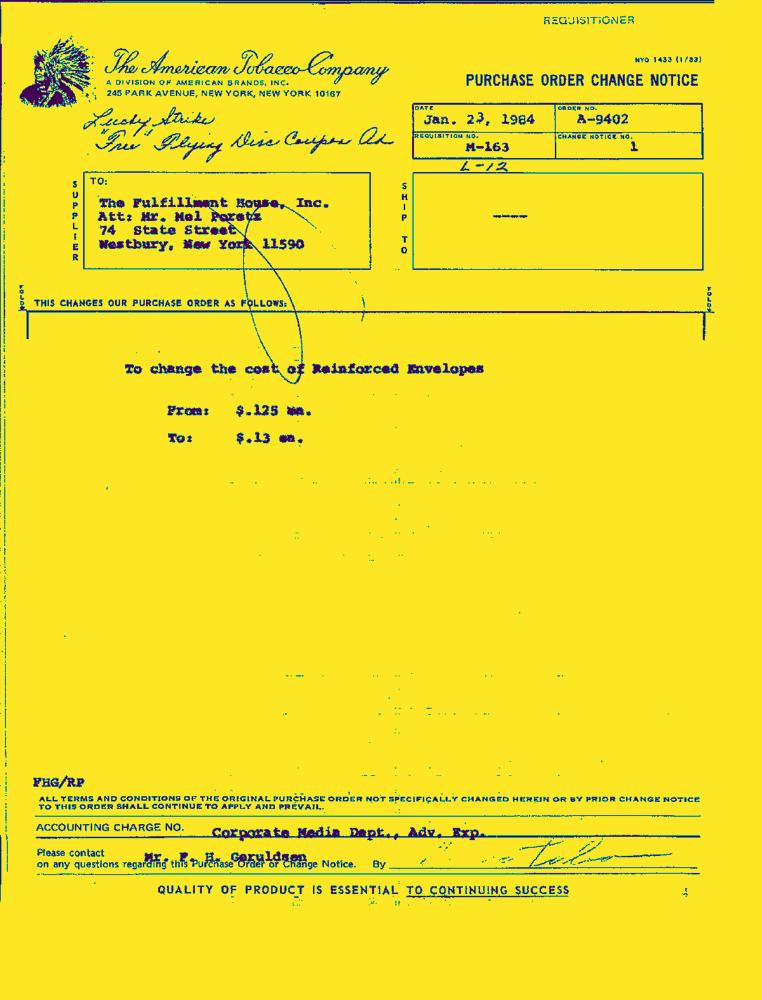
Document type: Invoice-Doc